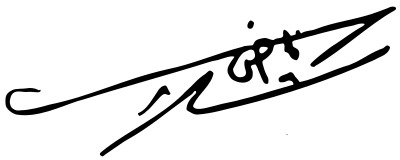
Signature of: riad salameh